Question: How does the patient history play a role?
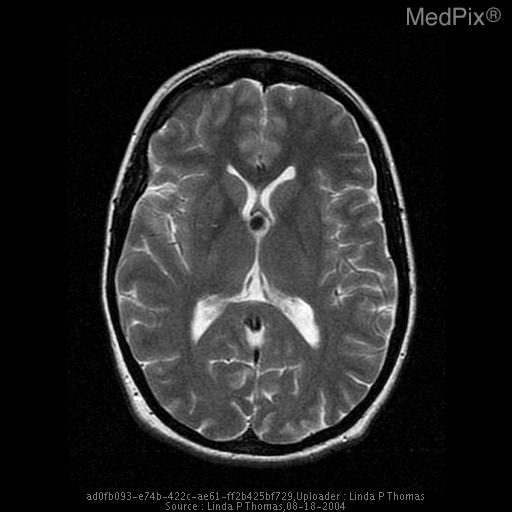
Answer: The patient's history of 29 year old female with worsening headaches. is key in understanding the case.